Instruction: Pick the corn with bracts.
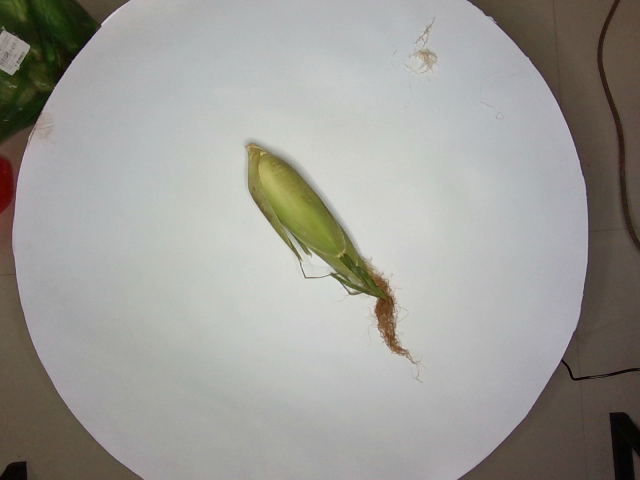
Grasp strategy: vertical